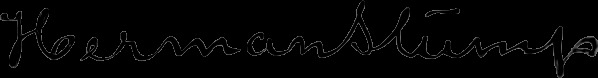
Signature of: herman stump